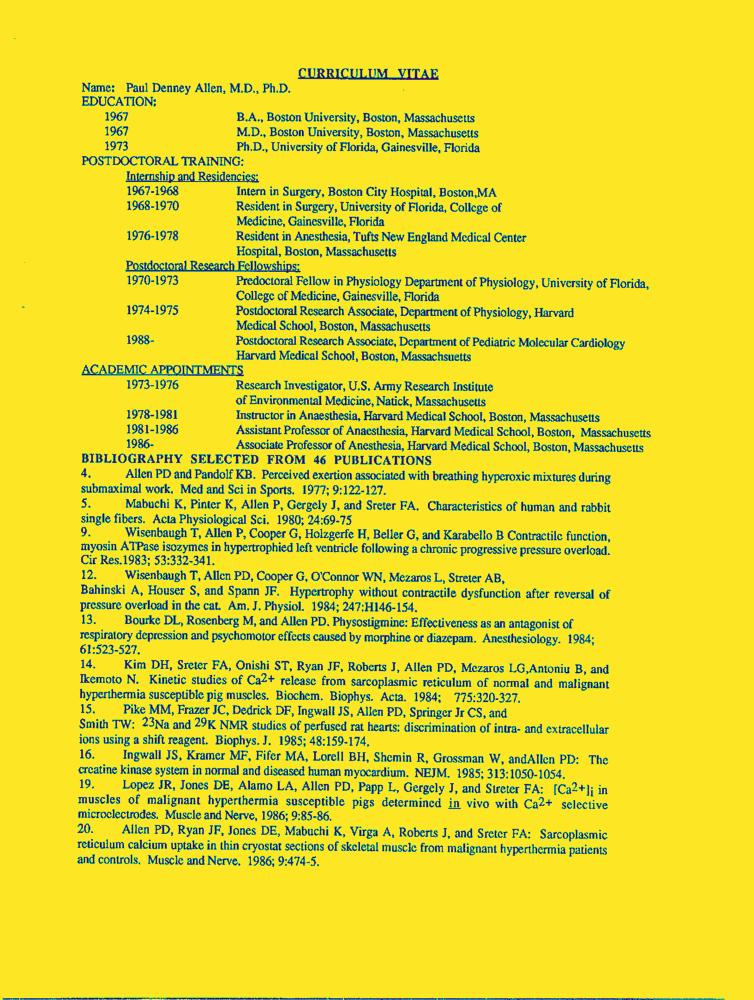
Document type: Resume-Doc